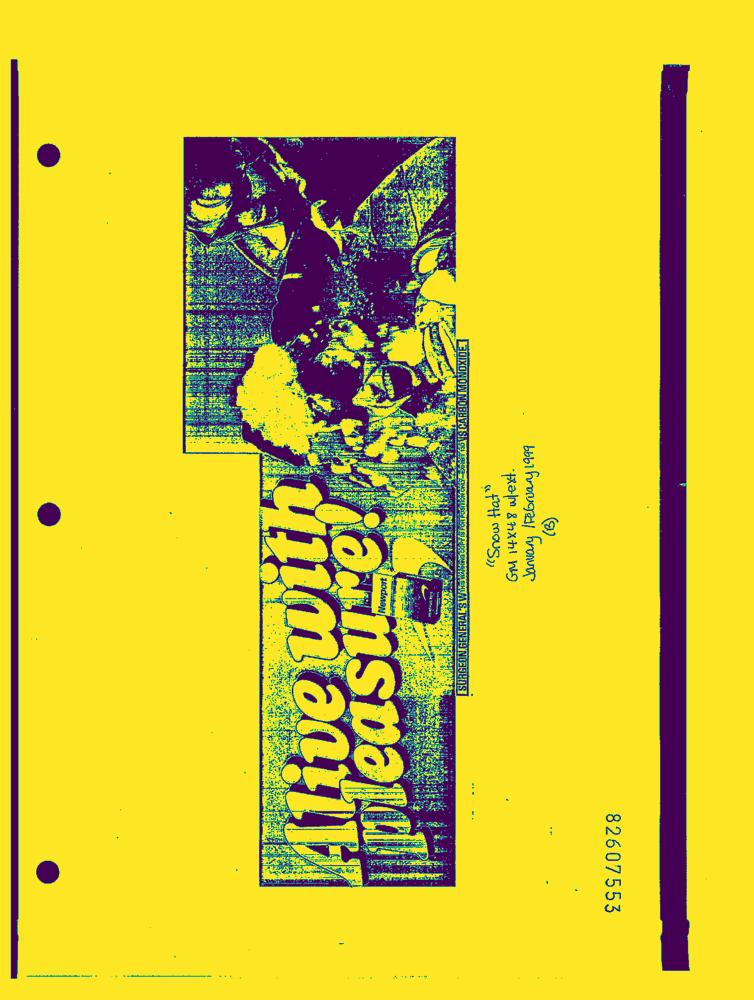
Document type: AD